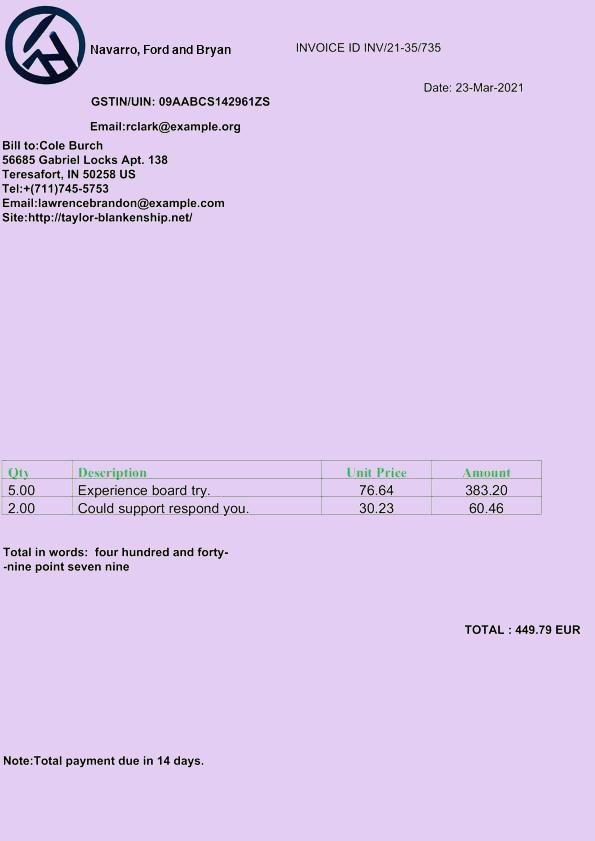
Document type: Invoice